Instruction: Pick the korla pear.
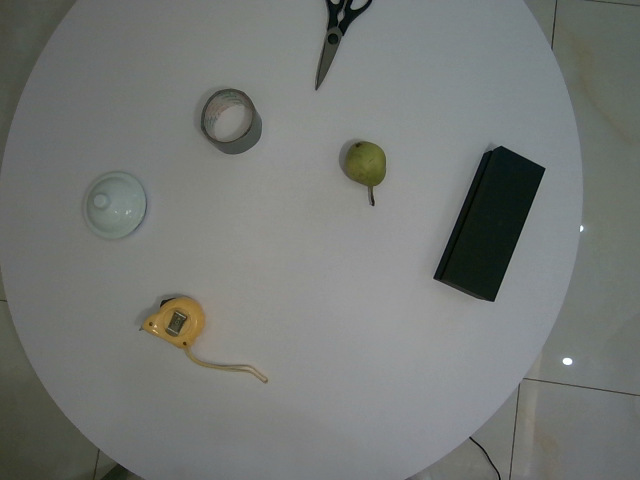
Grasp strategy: vertical